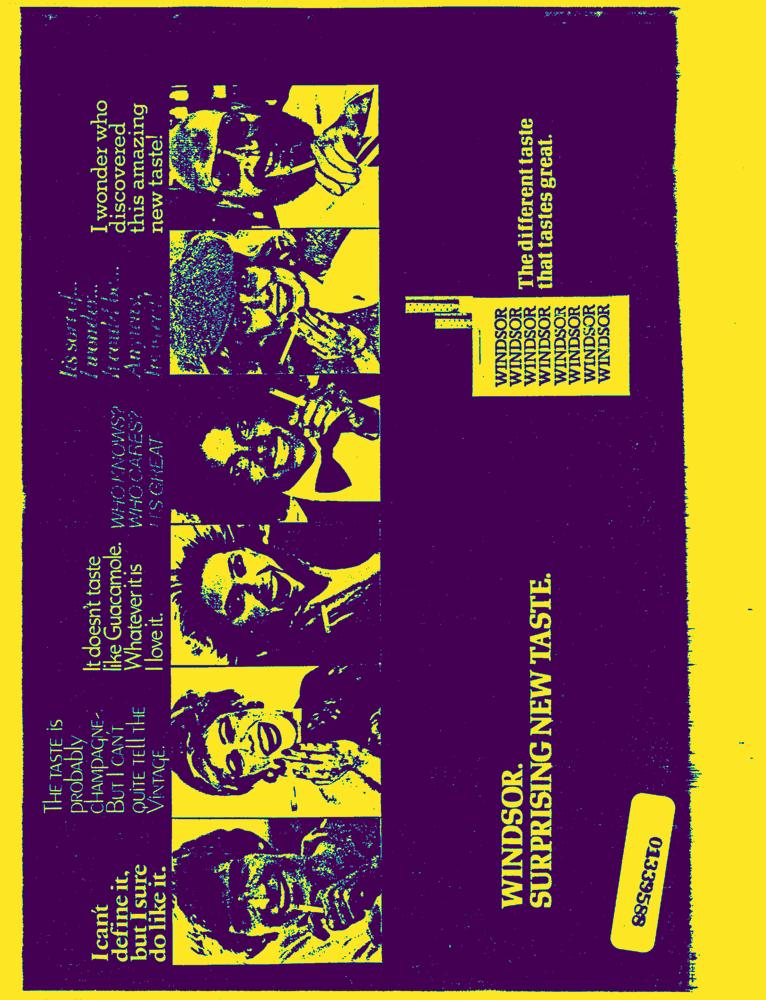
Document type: AD